Question: What type of tax is indicated in the document, personal property or real estate?
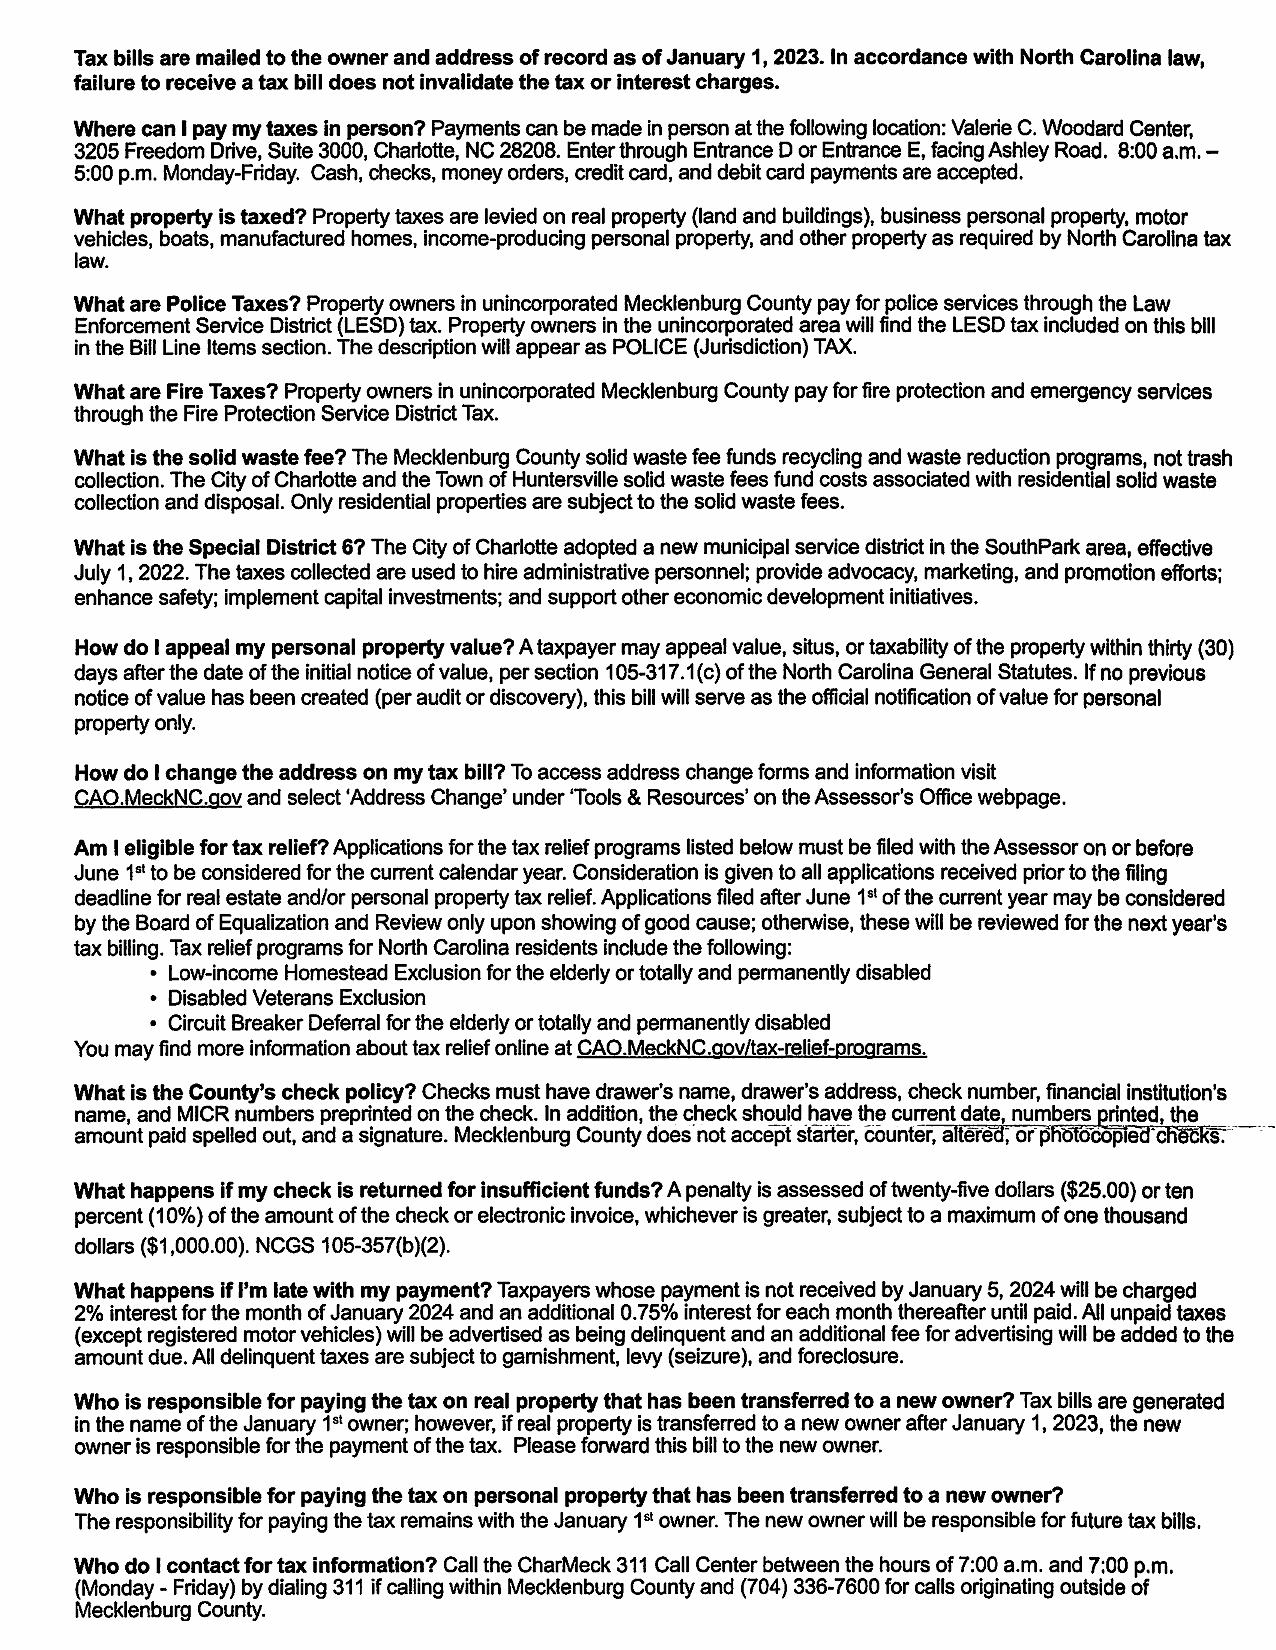
Answer: "Property taxes are levied on real property (land and buildings), business personal property, motor vehicles, boats, manufactured homes, income-producing personal property, and other property as required by North Carolina tax law."